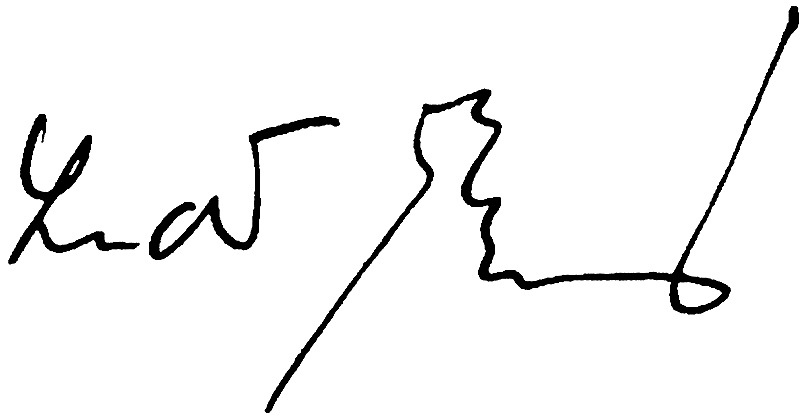
Signature of: luděk rubáš